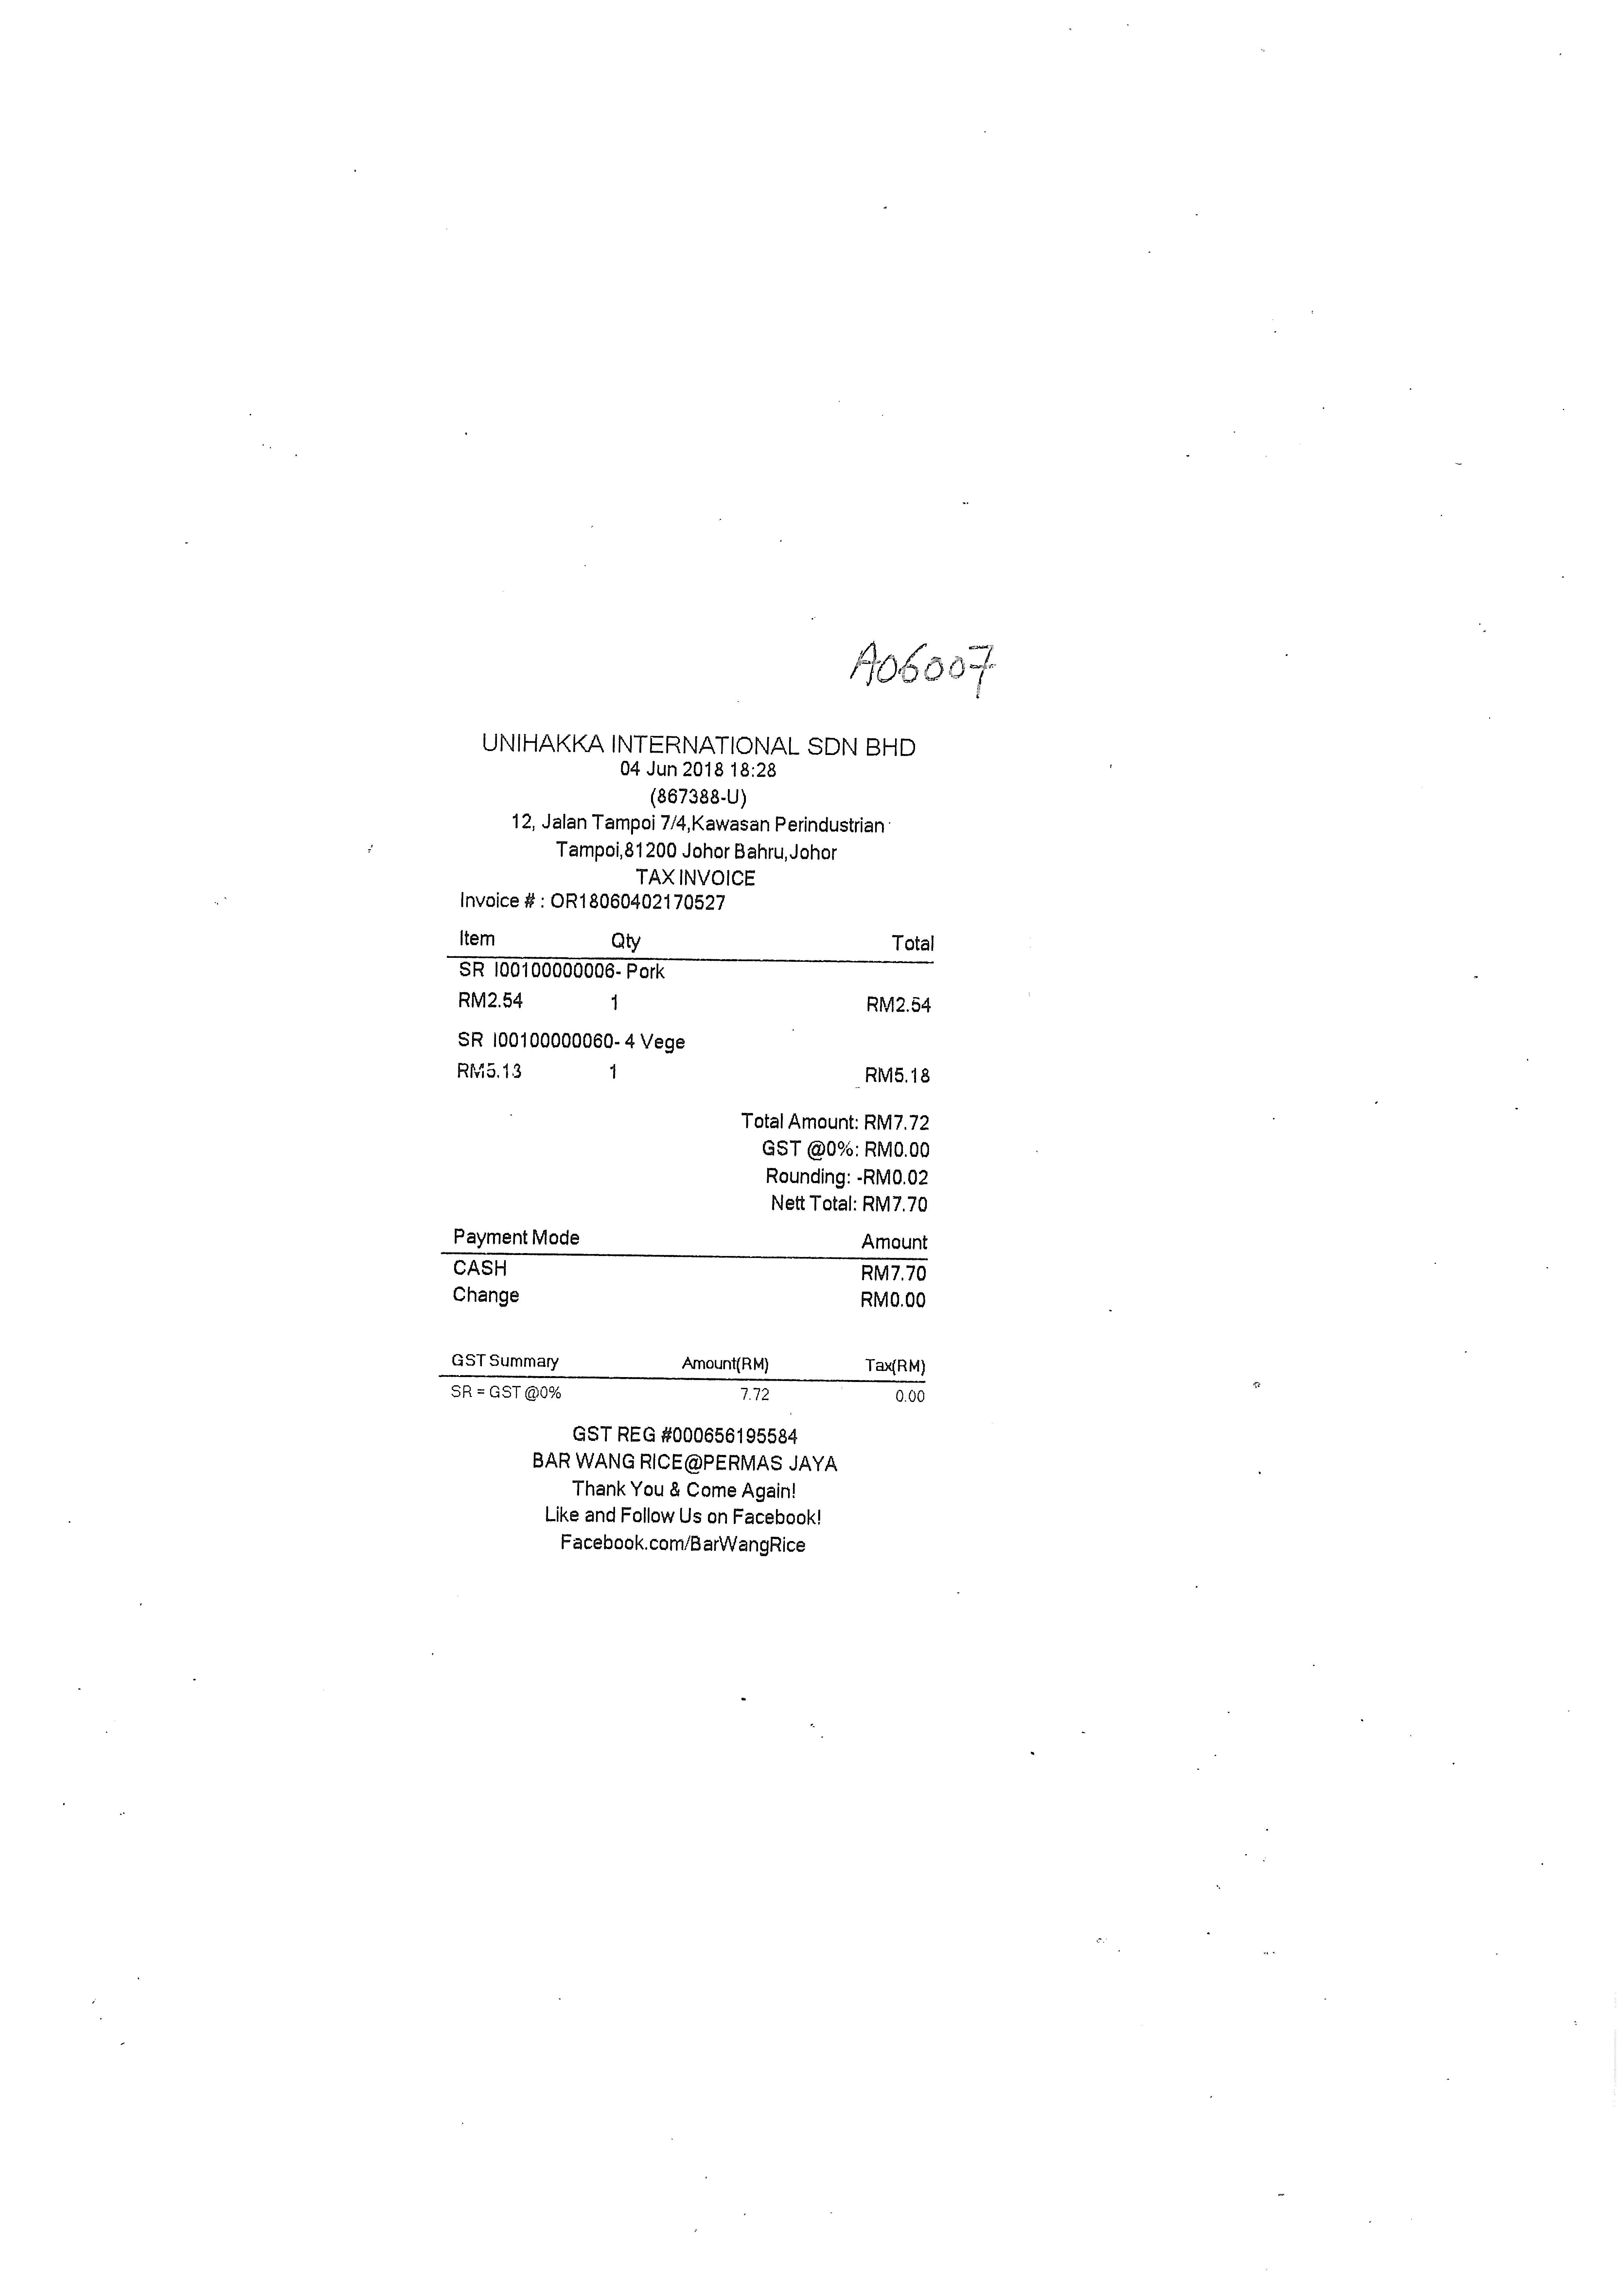
UNIHAKKA INTERNATIONAL SDN BHD
04 JUN 2018 18:28
(867388-U)
12, JALAN TAMPOI 7/4,KAWASAN PERINDUSTRIAN
TAMPOI,81200 JOHOR BAHRU,JOHOR
TAX INVOICE
INVOICE # : OR18060402170527
ITEM
QTY
TOTAL
SR
SR
I00100000006- PORK
RM2.54
I00100000060- 4 VEGE
RM5.18
1
1
RM2.54
RM5.18
TOTAL AMOUNT: RM7.72
GST @0%: RM0.00
ROUNDING: -RM0.02
NETT TOTAL: RM7.70
PAYMENT MODE
AMOUNT
CASH
CHANGE
RM7.70
RM0.00
GST SUMMARY
SR = GST @0%
AMOUNT(RM)
7.72
TAX(RM)
0.00
GST REG #000656195584
BAR WANG RICE@PERMAS JAYA
THANK YOU & COME AGAIN!
LIKE AND FOLLOW US ON FACEBOOK!
FACEBOOK.COM/BARWANGRICE